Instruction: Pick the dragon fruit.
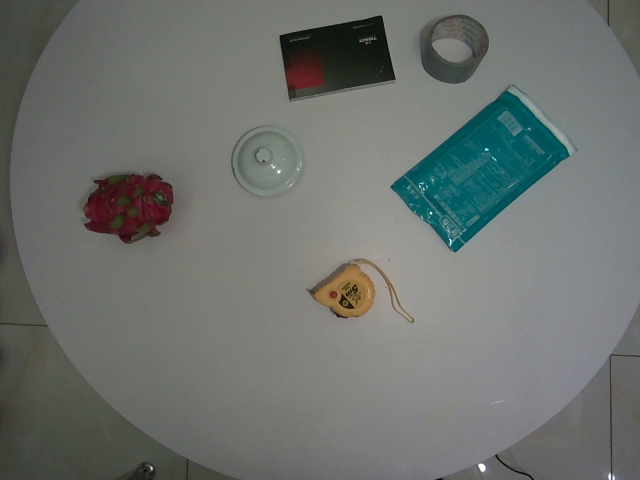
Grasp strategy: vertical